Question: What was observed in the imaging?
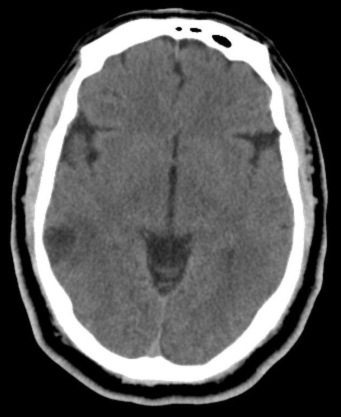
Answer: The imaging shows •  Solitary ring-enhancing lesion in the right temporal lobe.
•  Thin and smooth rim of enhancement
•  Small chunk of calcification in the lateral/peripheral rim There is a low-attenuation lesion in the right temporal lobe with a small (<5mm) peripheral calcification..